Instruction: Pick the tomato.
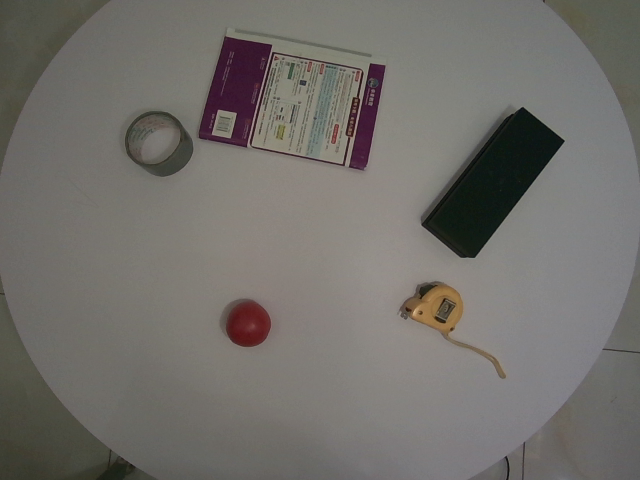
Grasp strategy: vertical